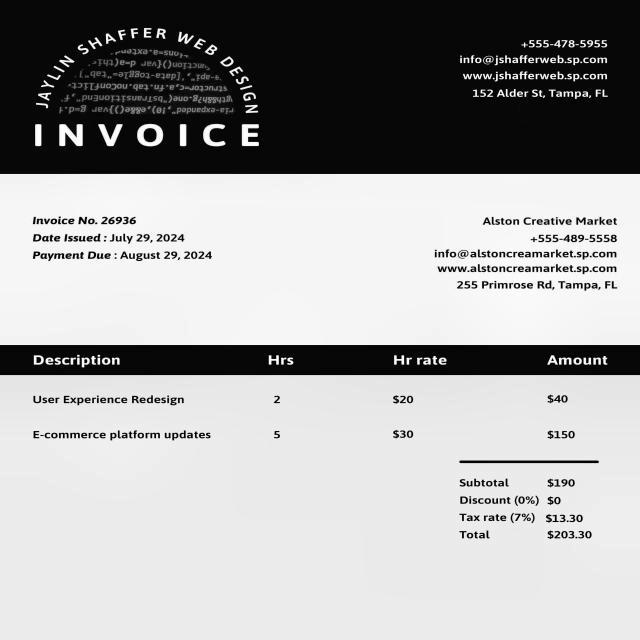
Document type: Invoice